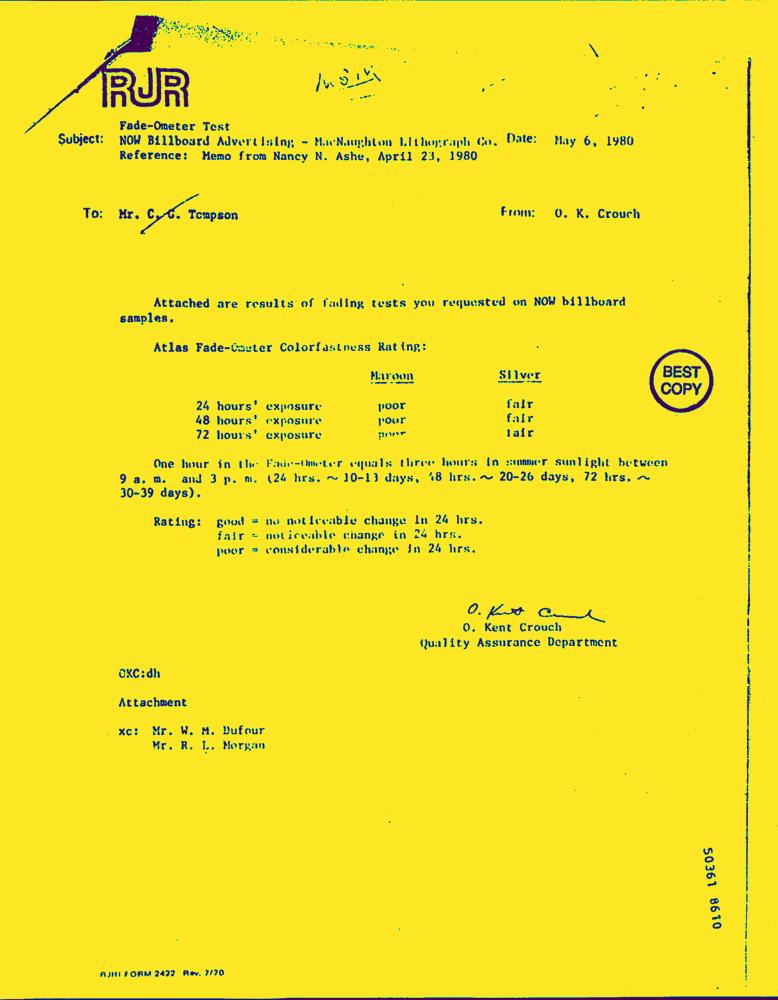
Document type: Letter-Doc